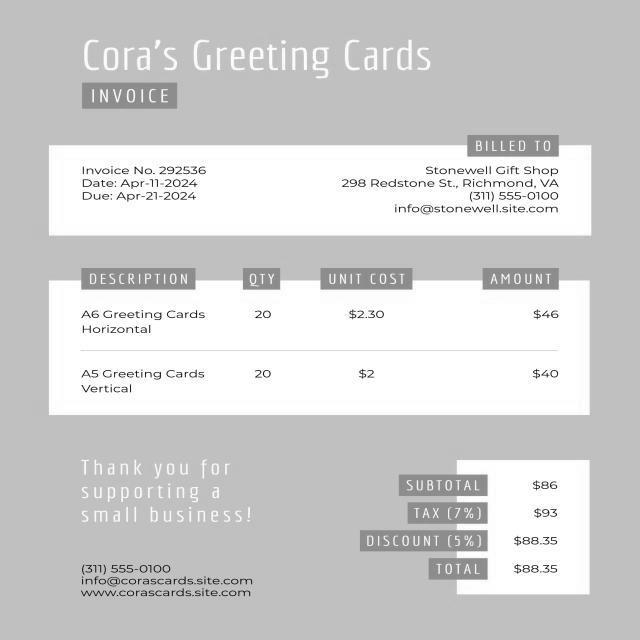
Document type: Invoice